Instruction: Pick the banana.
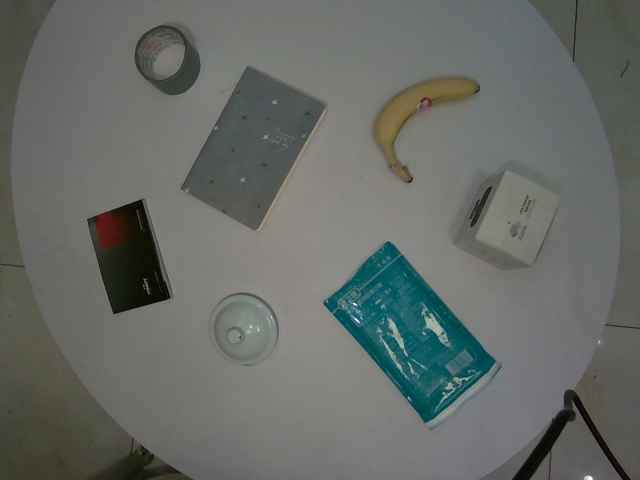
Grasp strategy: vertical